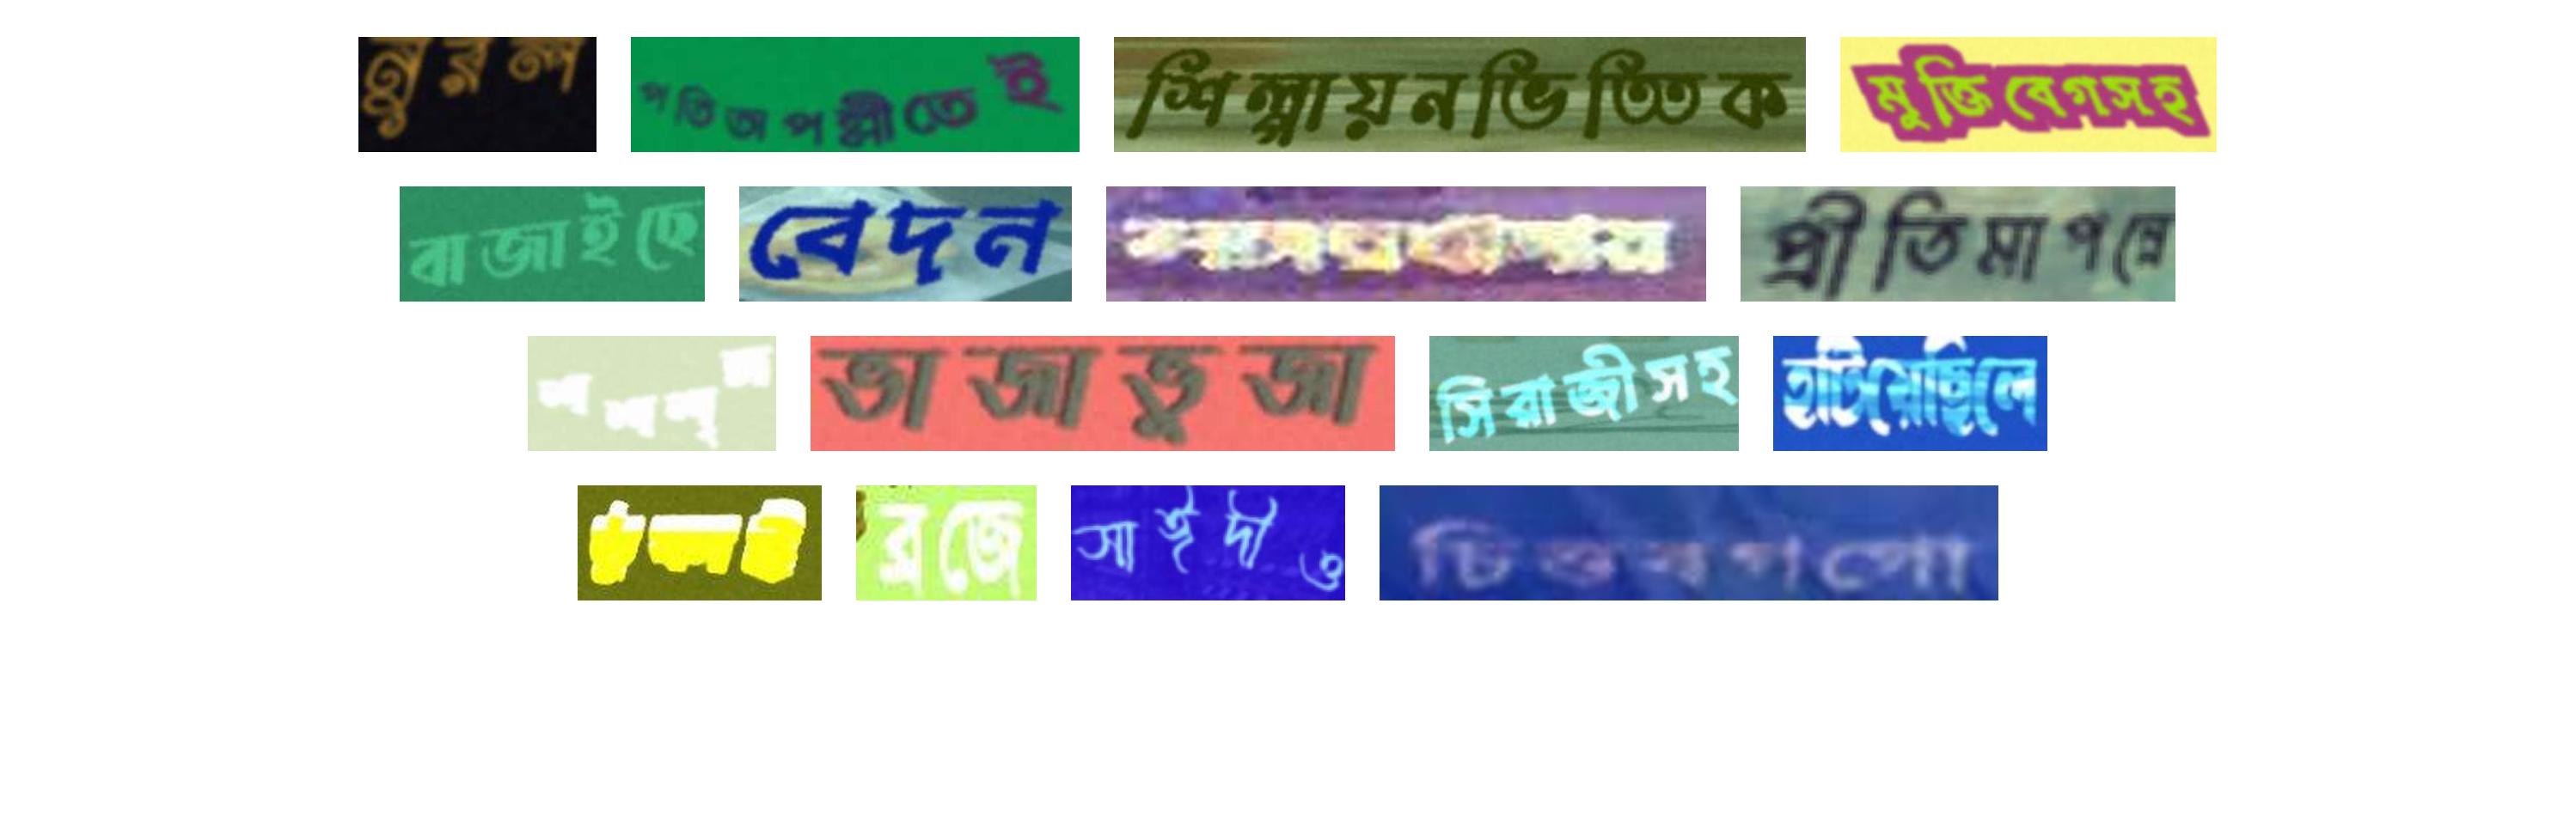
নুরল পতিতাপল্লীতেই শিল্পায়নভিত্তিক মুক্তিবেগসহ
বাজাইছে বেদন লঙ্গরখানায় প্রীতিমাপন্নে
শশশৃঙ্গ ভাজাভুজা সিরাজীসহ হটিয়েছিলে
ঠুকাই ব্রজে সাঈদীও চিত্তবগগো